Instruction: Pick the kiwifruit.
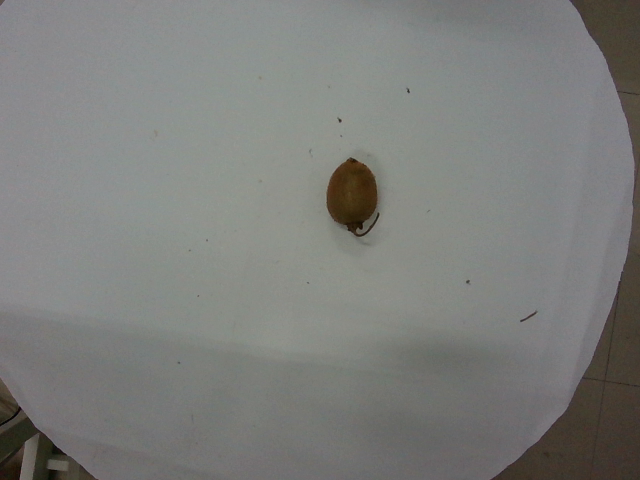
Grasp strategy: vertical